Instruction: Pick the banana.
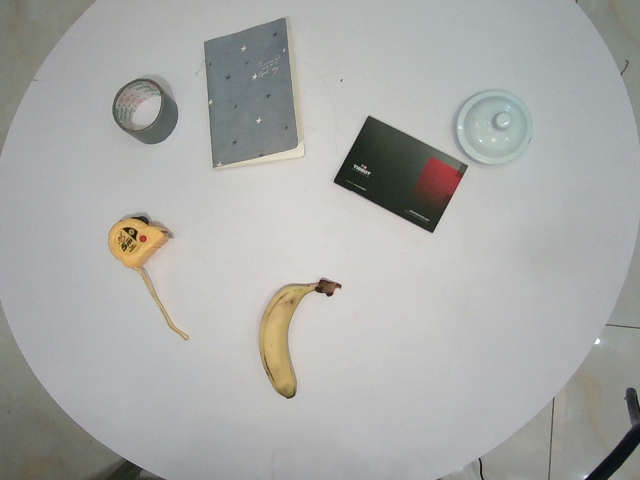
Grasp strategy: vertical